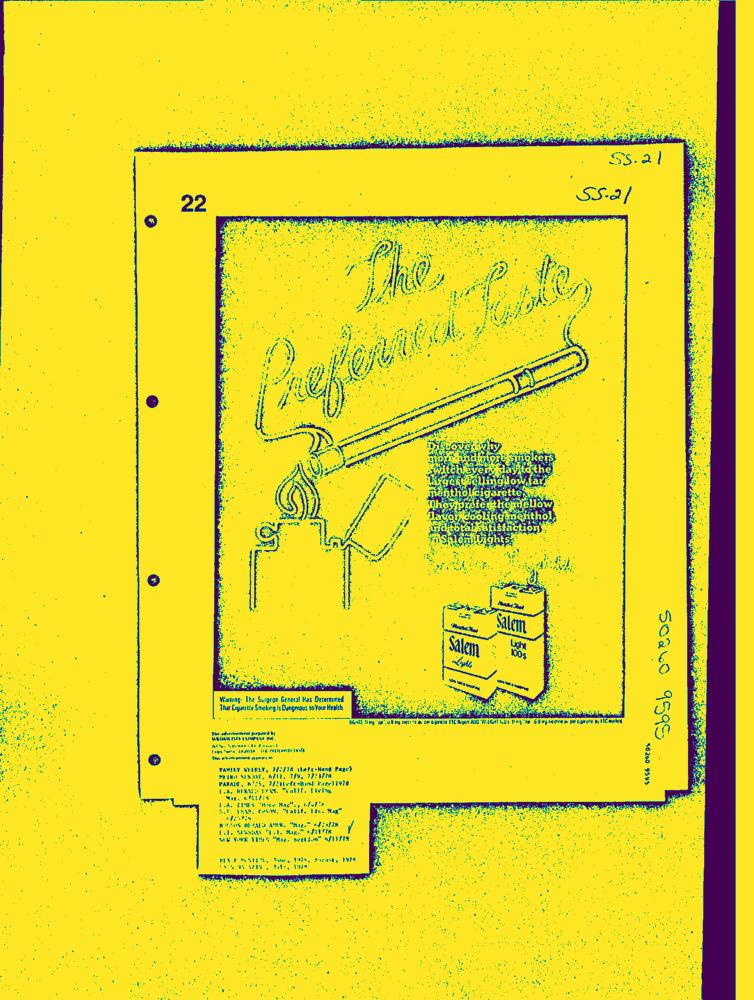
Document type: AD